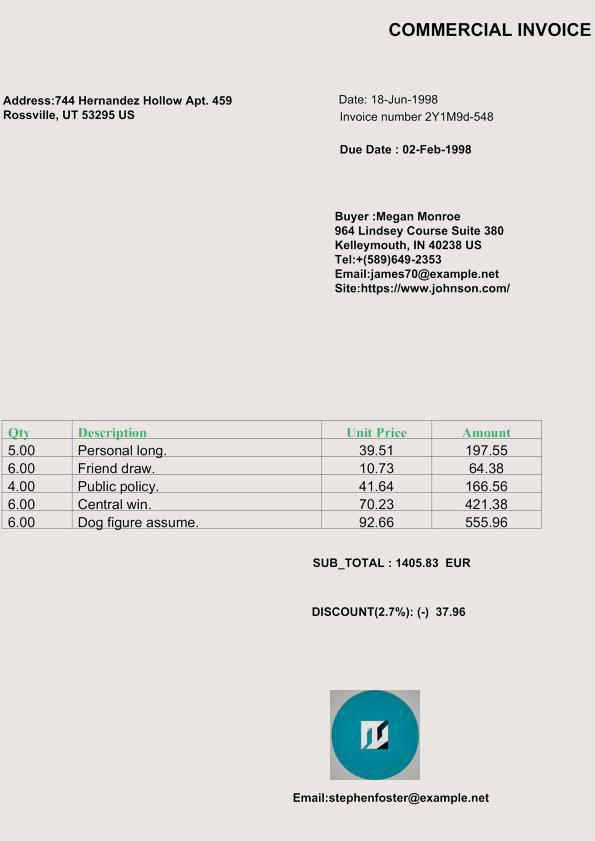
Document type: Invoice